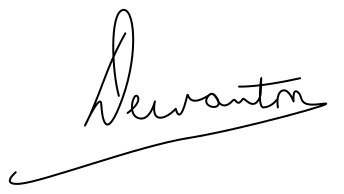
Signature of: ki hajar dewantara